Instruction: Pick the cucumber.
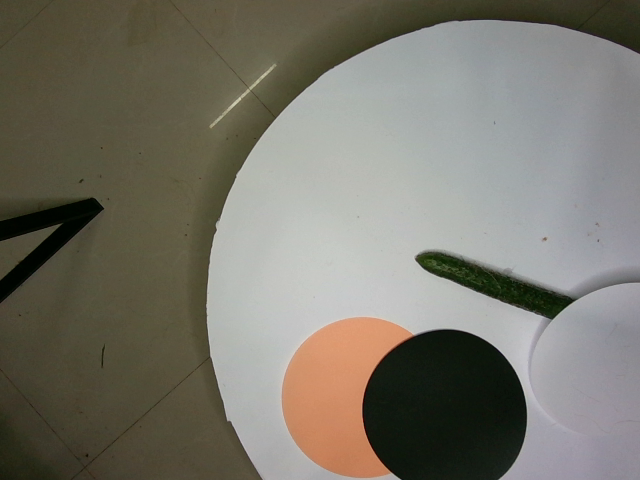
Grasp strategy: vertical